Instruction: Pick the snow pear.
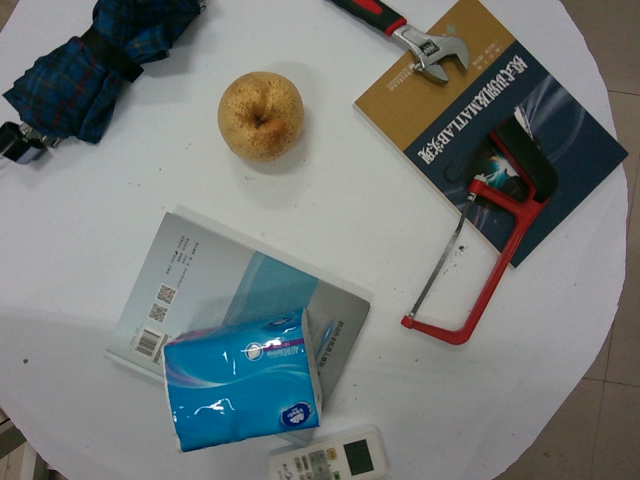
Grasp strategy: vertical